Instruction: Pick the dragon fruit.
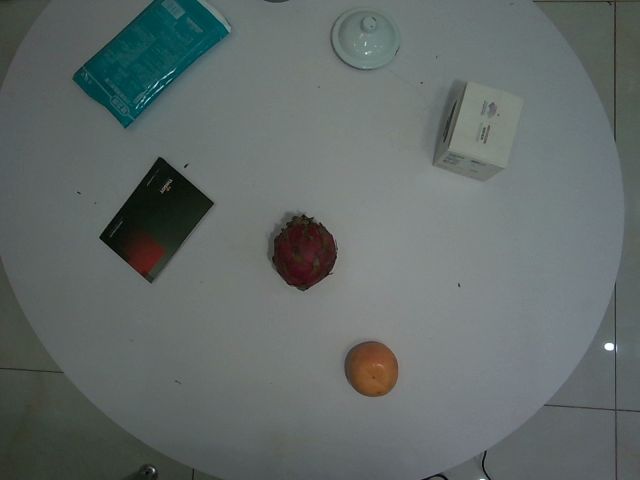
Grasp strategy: vertical